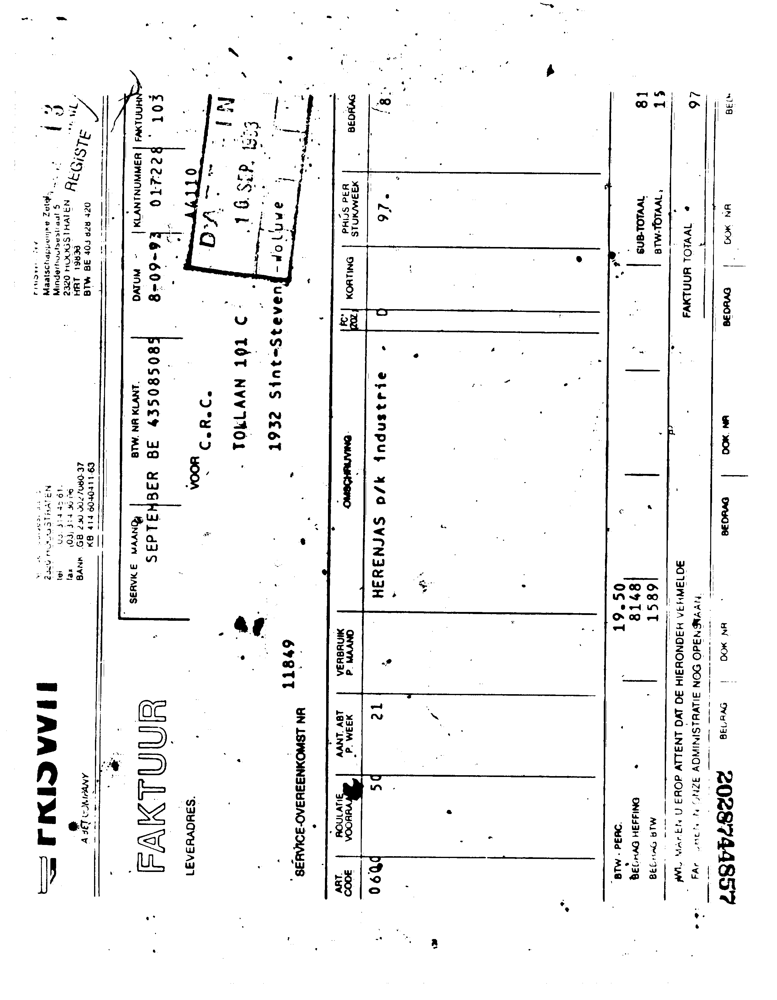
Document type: Invoice